Question: How does the patient history play a role?
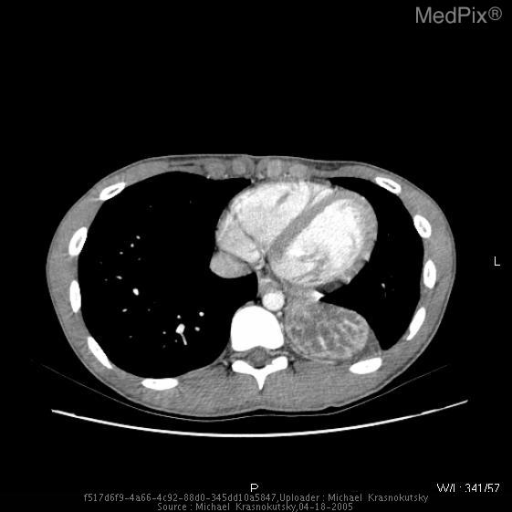
Answer: The patient's history of 15 year old boy, air evacuated from Japan with a history of recurrent productive cough. is key in understanding the case.